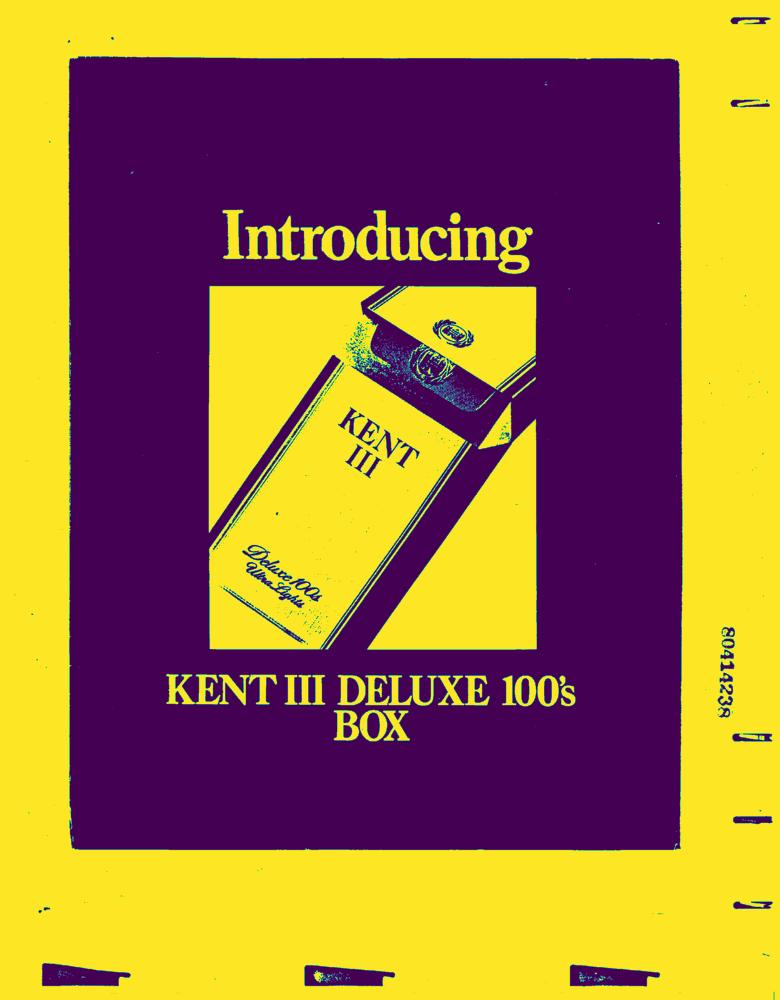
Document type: AD